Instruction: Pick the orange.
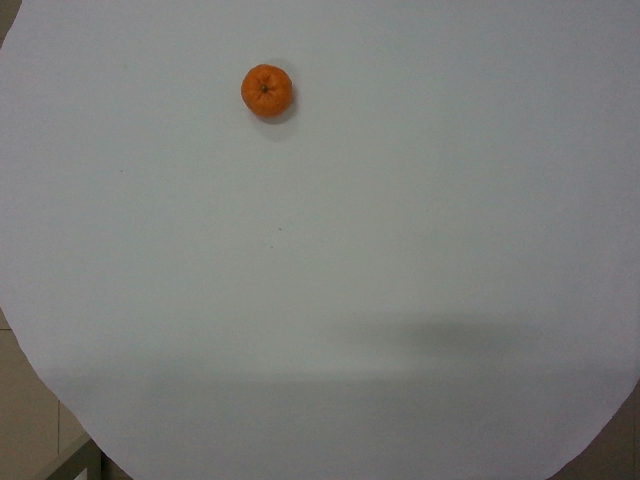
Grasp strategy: vertical